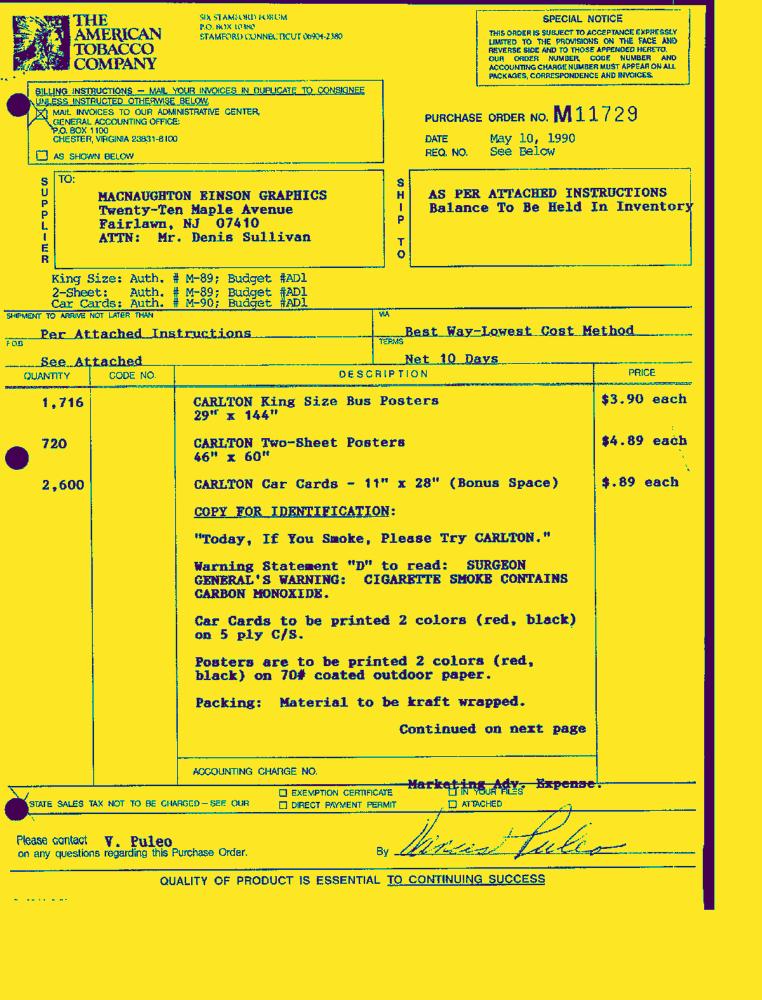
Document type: Invoice-Doc